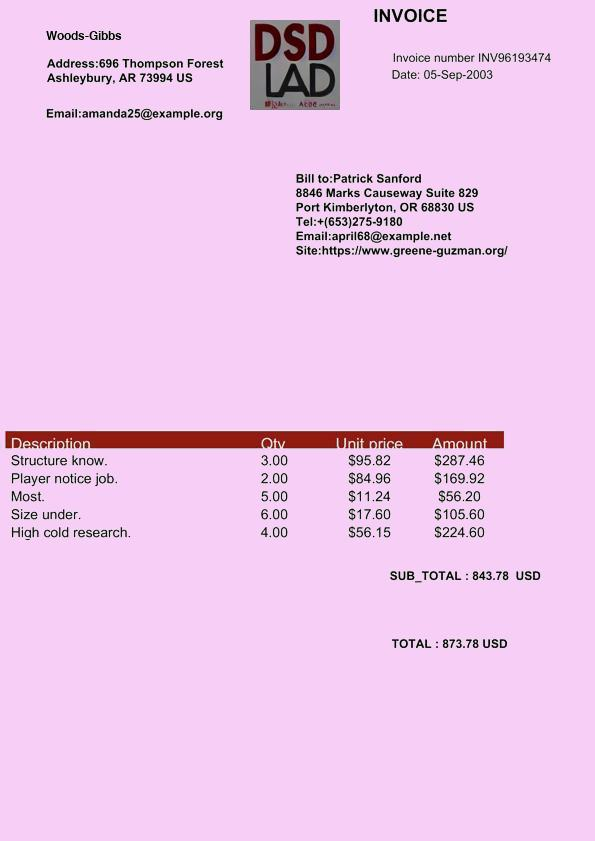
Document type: Invoice